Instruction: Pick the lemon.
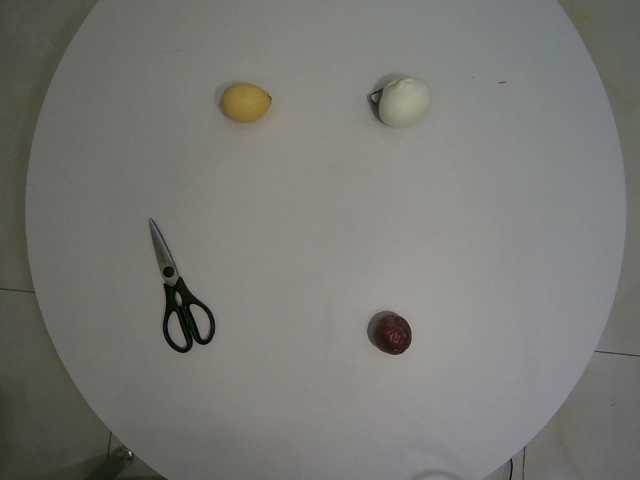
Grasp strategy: vertical